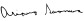
Signature of: ariano suassuna